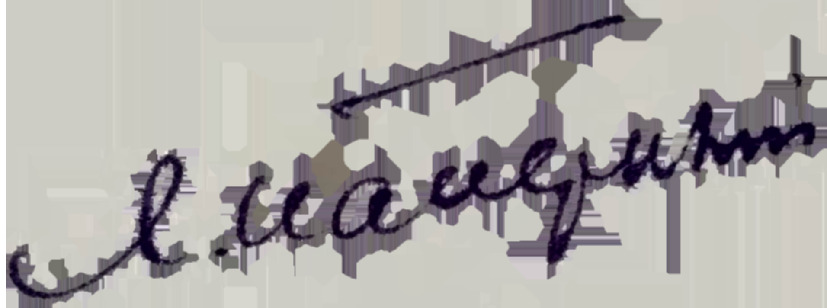
Signature of: q44055201